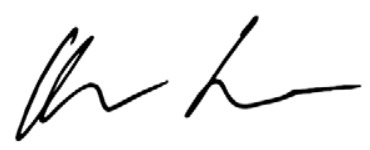
Signature of: oscar longoria